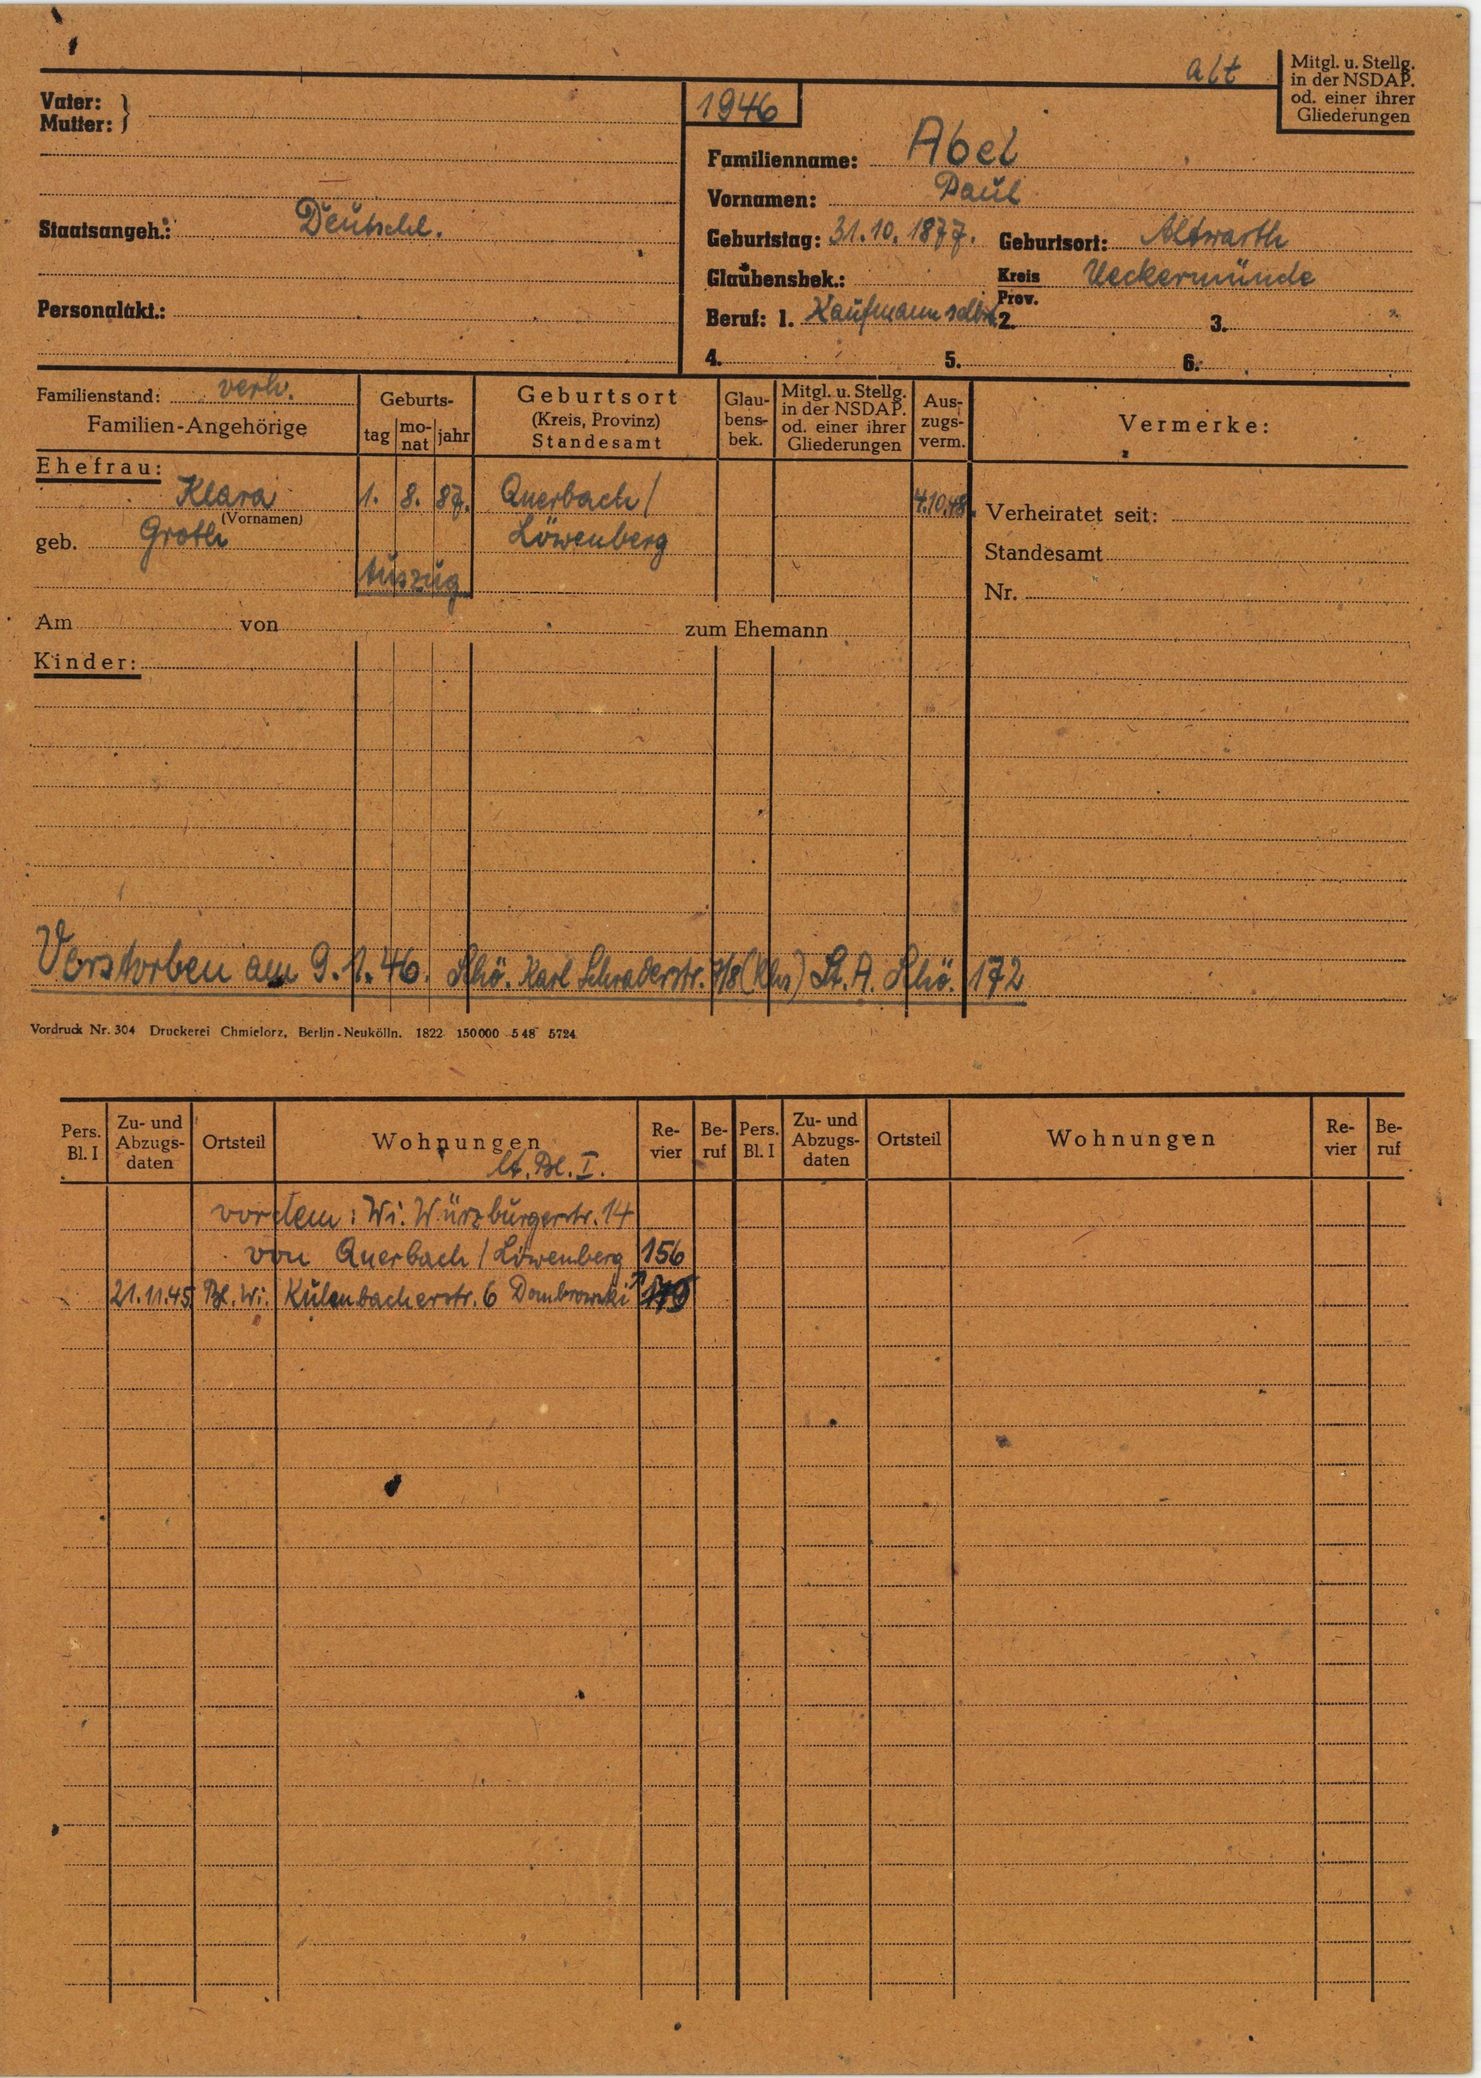
Abel